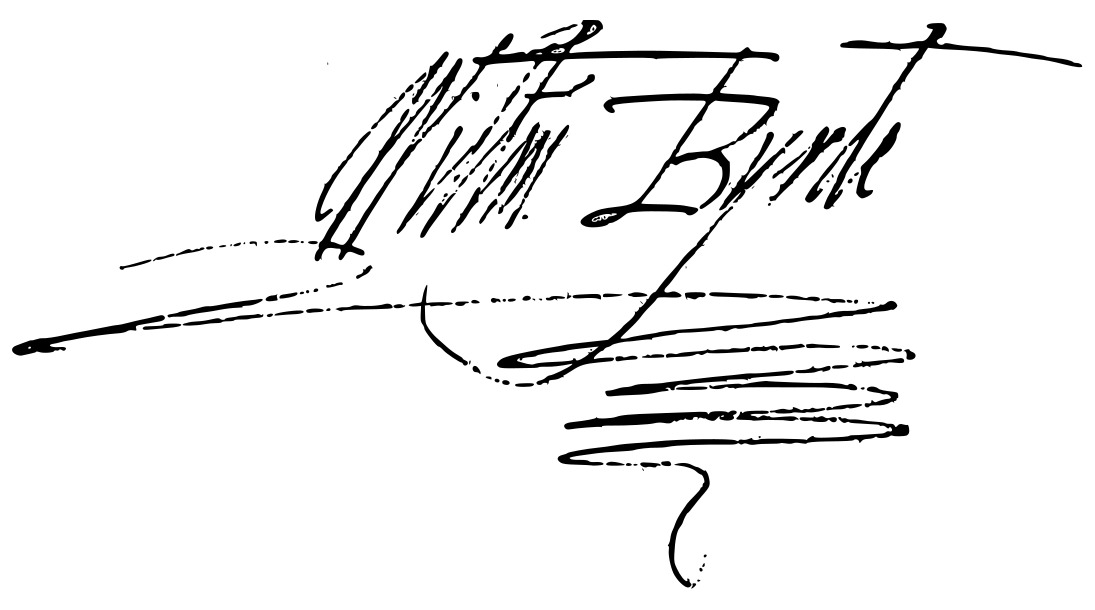
Signature of: william byrd